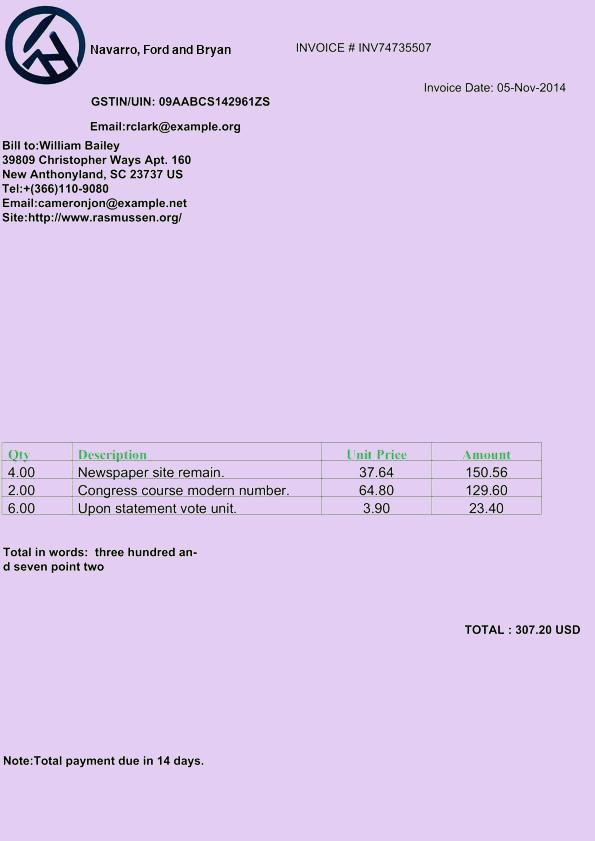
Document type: Invoice